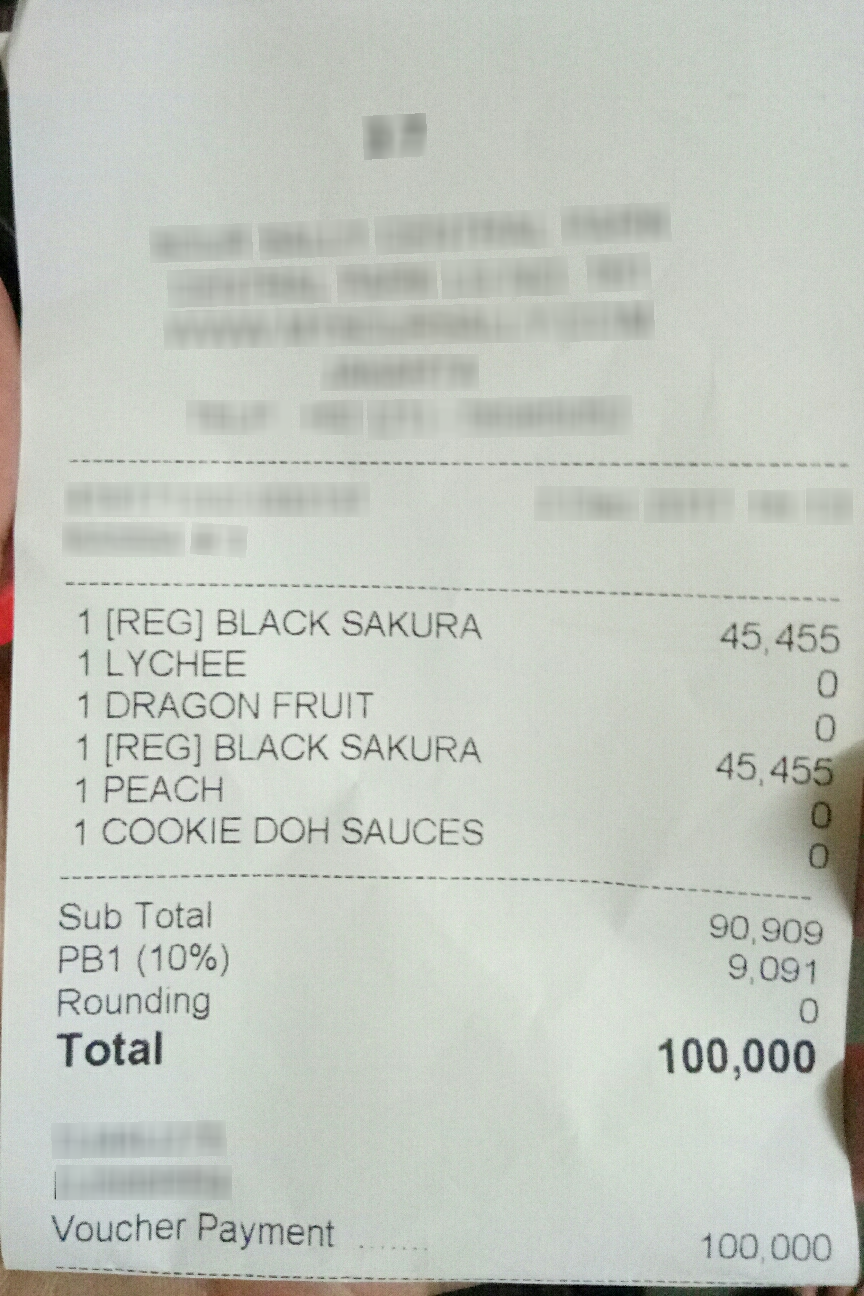
Number of items: 2
Subtotal: 90,909
Tax: 9,091
Other charges: 0
Total: 100,000
OCR text regions:
text: 1
text: [REG]
text: BLACK
text: SAKURA
text: 45,455
text: 1
text: LYCHEE
text: 0
text: 1
text: DRAGON
text: FRUIT
text: 0
text: 1
text: [REG]
text: BLACK
text: SAKURA
text: 45,455
text: 1
text: PEACH
text: 0
text: 1
text: COOKIE
text: DOH
text: SAUCES
text: 0
text: Sub
text: Total
text: 90,909
text: PB1
text: (10%)
text: 9,091
text: Rounding
text: 0
text: Total
text: 100,000
text: Voucher
text: Payment
text: 100,000